Can you pull out the amount in words, numerical amount, payee's name, date of the cheque, and the bank's name from the image?
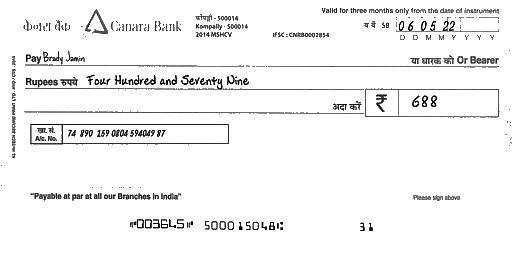
amt_in_words: Four Hundred and Seventy Nine
amt_in_figures: 688
payee_name: Brady Jamin
bank_name: Canara Bank
cheque_date: 06/05/22